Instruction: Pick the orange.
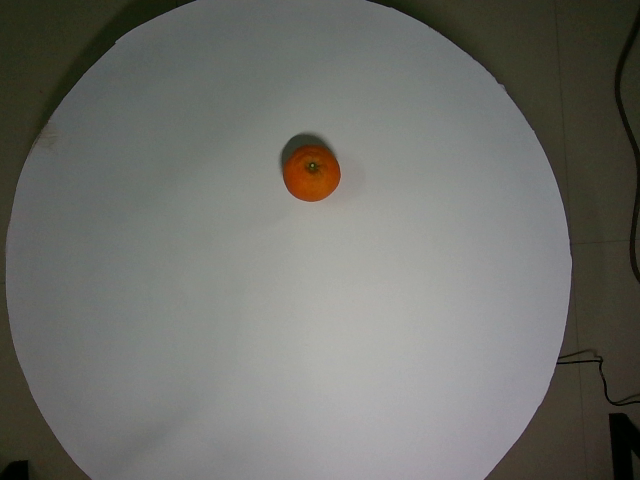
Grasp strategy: vertical